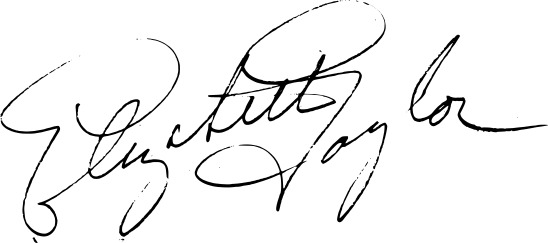
Signature of: elizabeth taylor